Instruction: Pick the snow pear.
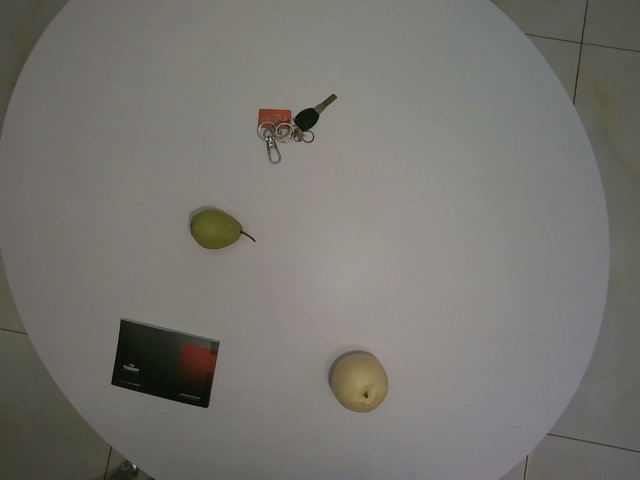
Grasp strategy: vertical